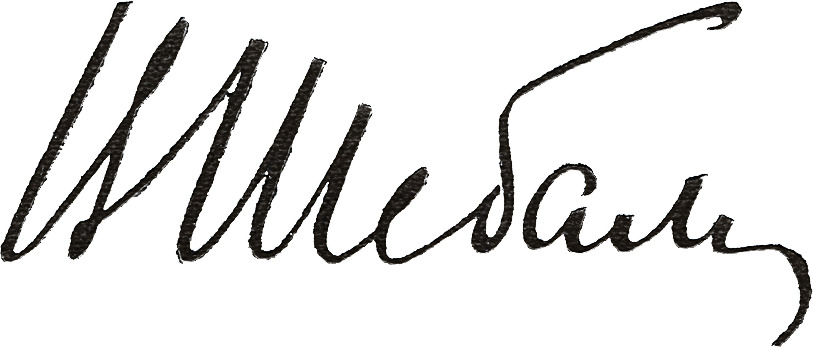
Signature of: vissarion shebalin